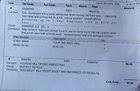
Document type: Invoice